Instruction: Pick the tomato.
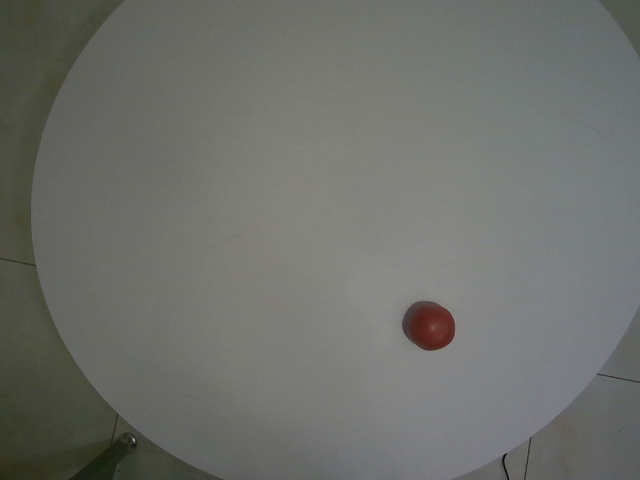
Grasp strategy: vertical